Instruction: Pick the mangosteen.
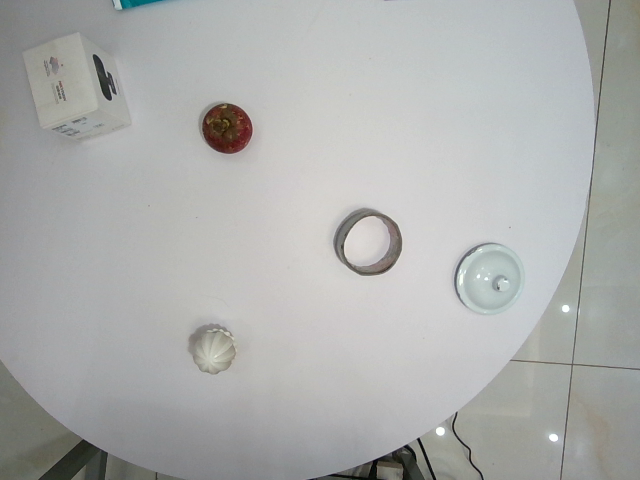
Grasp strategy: vertical